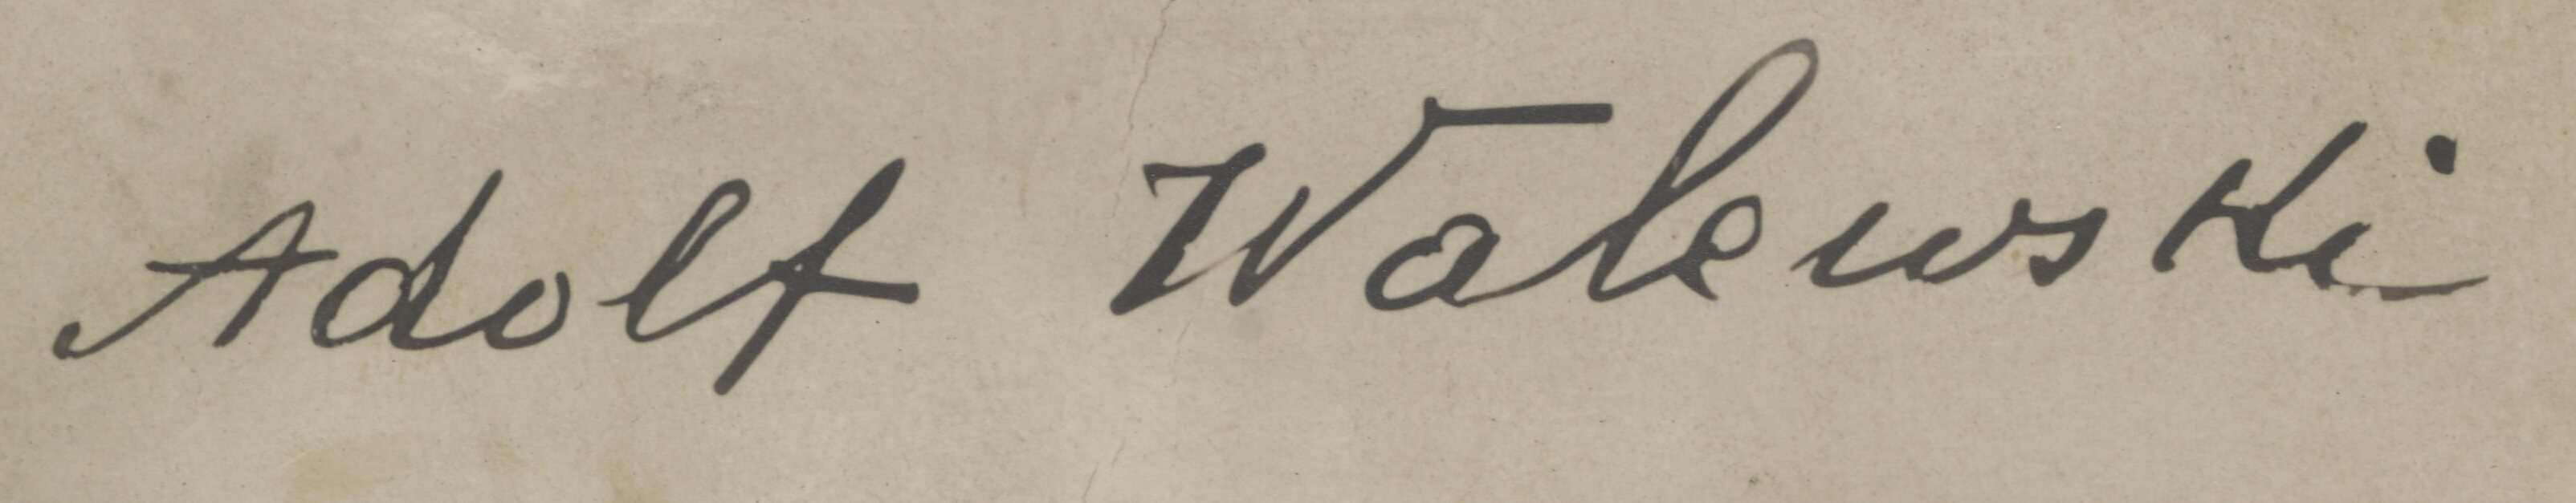
Signature of: adolf walewski